Question: What type of tax is indicated in the document, personal property or real estate?
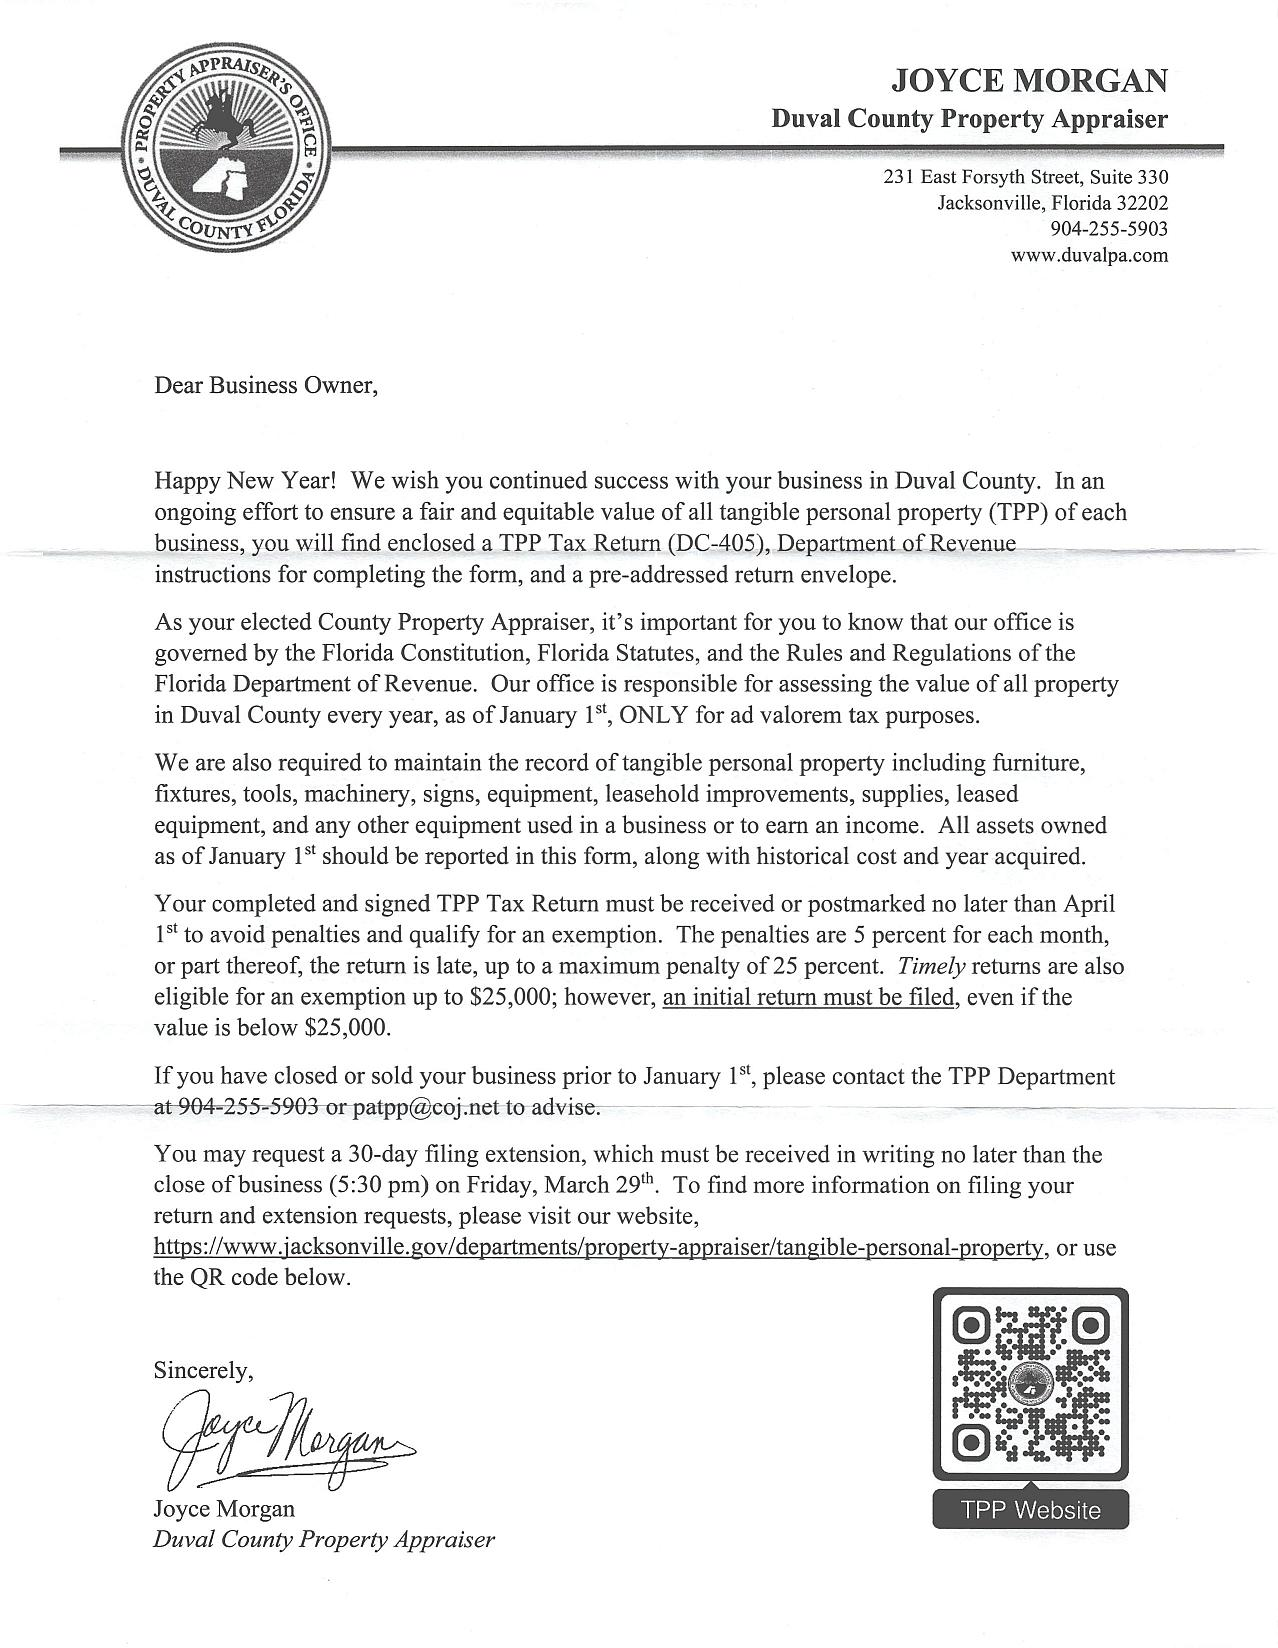
Answer: "Personal Property Tax"